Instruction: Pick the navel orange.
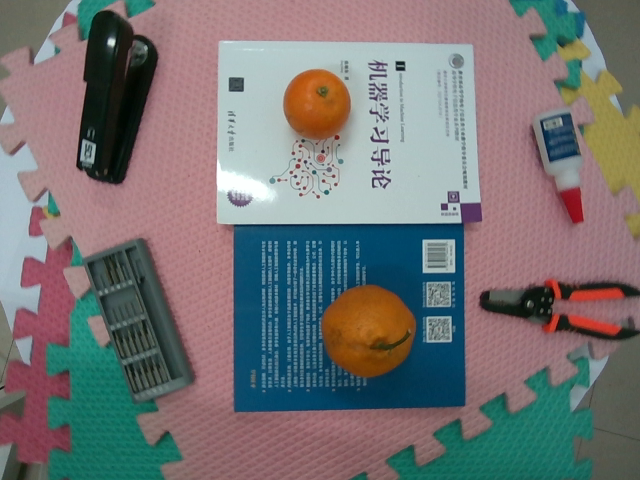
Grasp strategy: vertical